Question: What type of tax is indicated in the document, personal property or real estate?
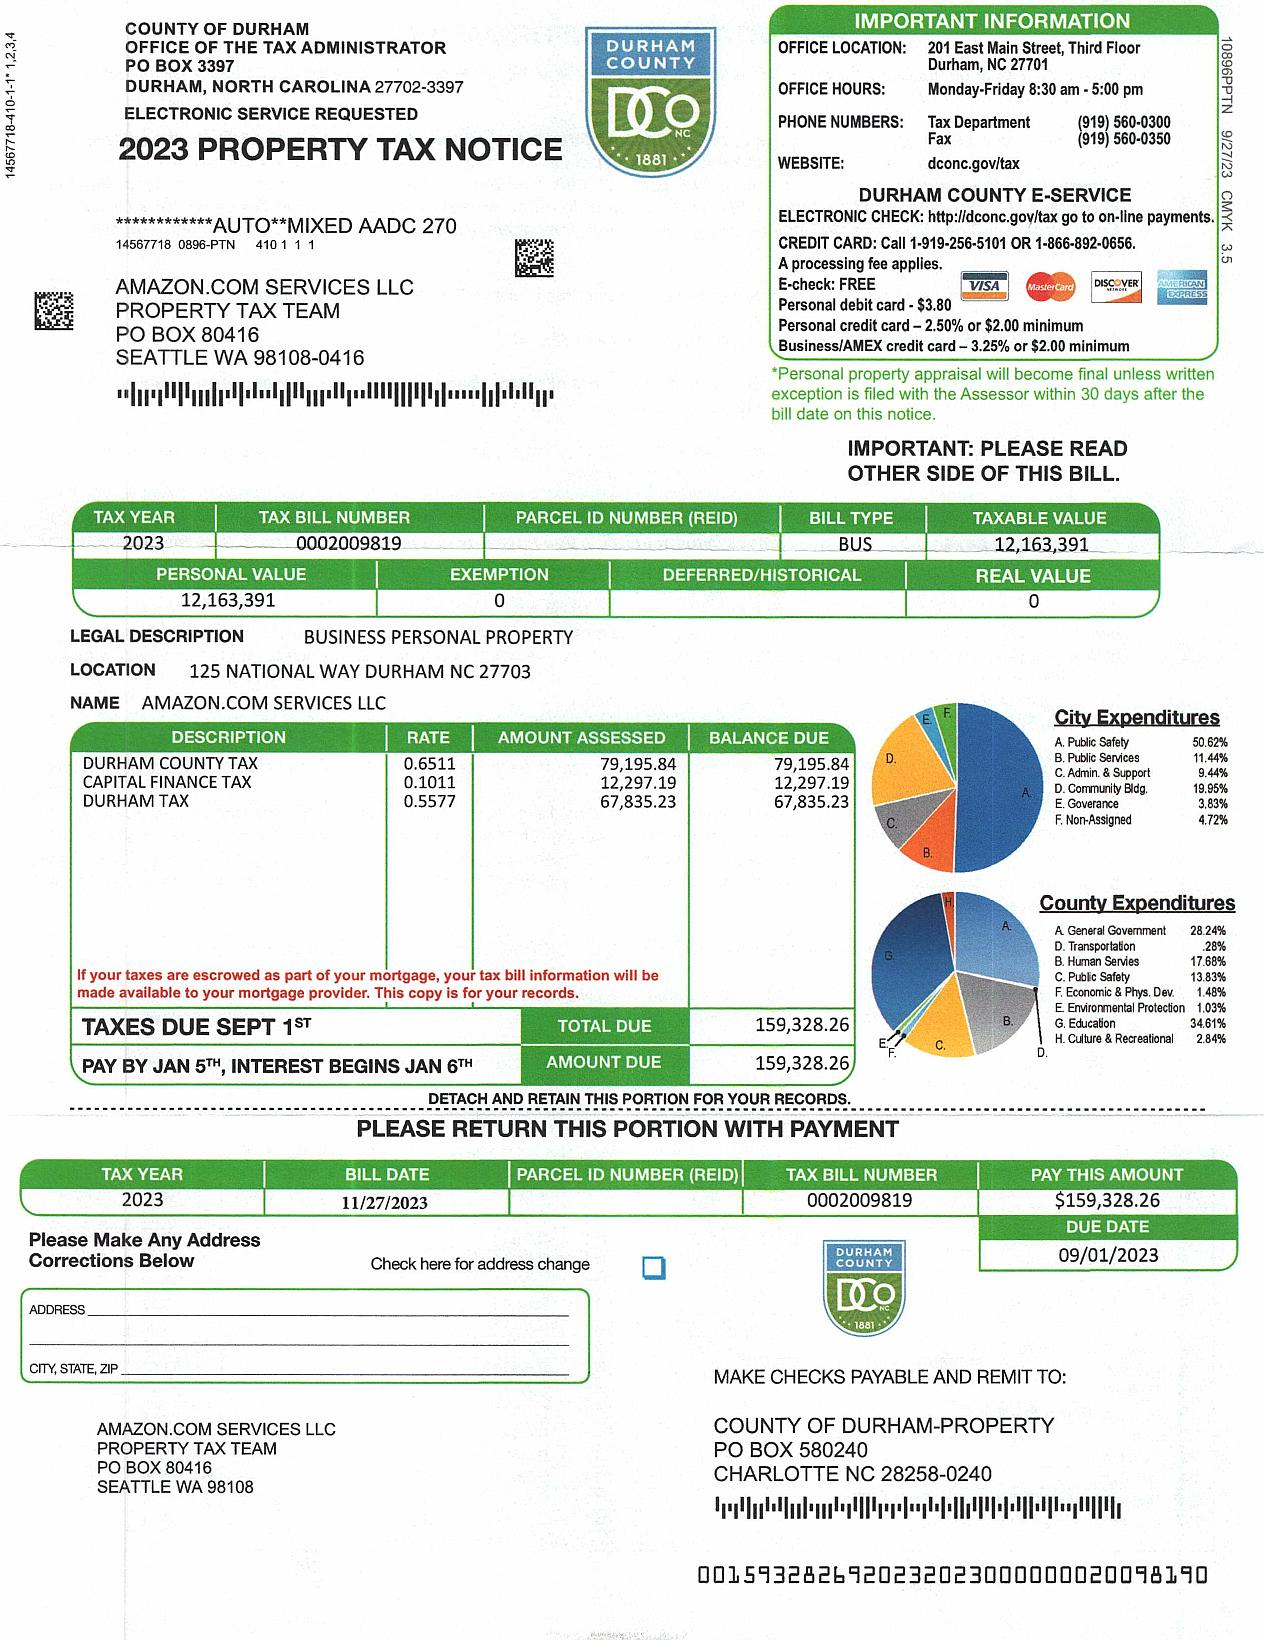
Answer: "Personal Property Tax"